Question: How is the history relevant to the case?
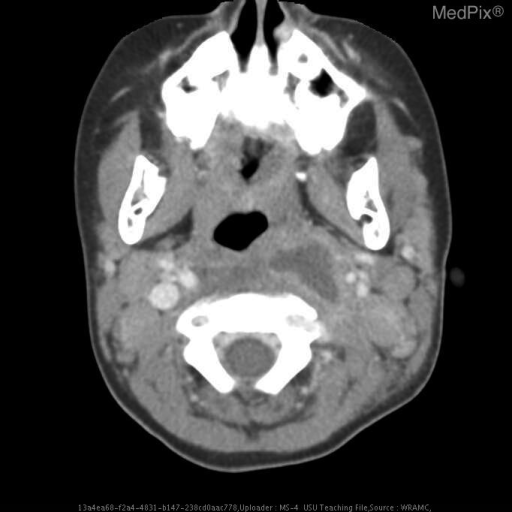
Answer: The patient's history of Patient reported 1 ? weeks of sore neck and mild throat pain that became acutely severe the night prior to initial presentation.  Patient complained of inability to move neck secondary to pain and mother noticed left sided neck fullness and reported intermittent fevers.   On presentation, a lateral X-ray showed increased retropharyngeal space width and CT demonstrated phlegmon vs. abscess.  Patient was I/D’d 2 days prior to this study with no pus drainage and no clinical improvement.  Patient was started on IV clindamycin on admission. is key in understanding the case.